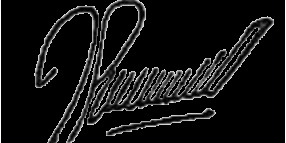
Signature of: javier gonzález fraga